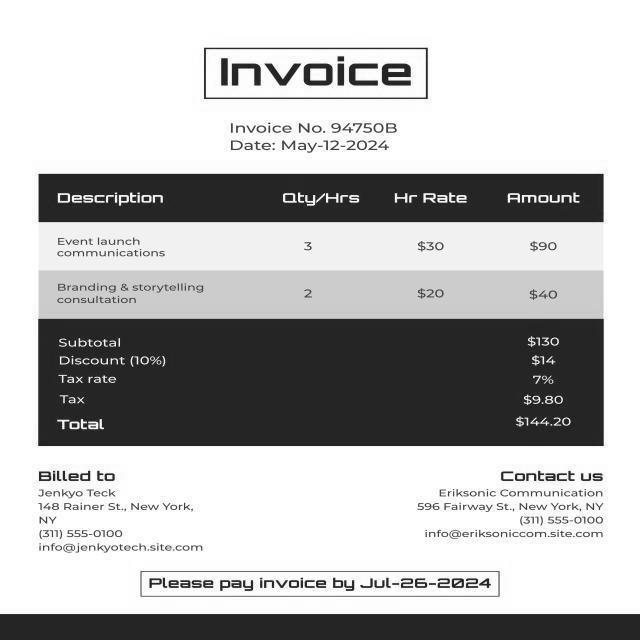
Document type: Invoice